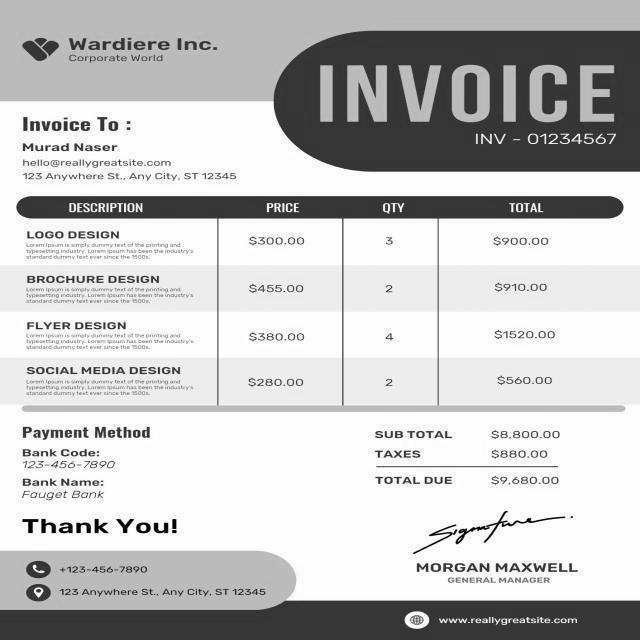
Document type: Invoice